Question: What jurisdiction, city, or county is the document associated with?
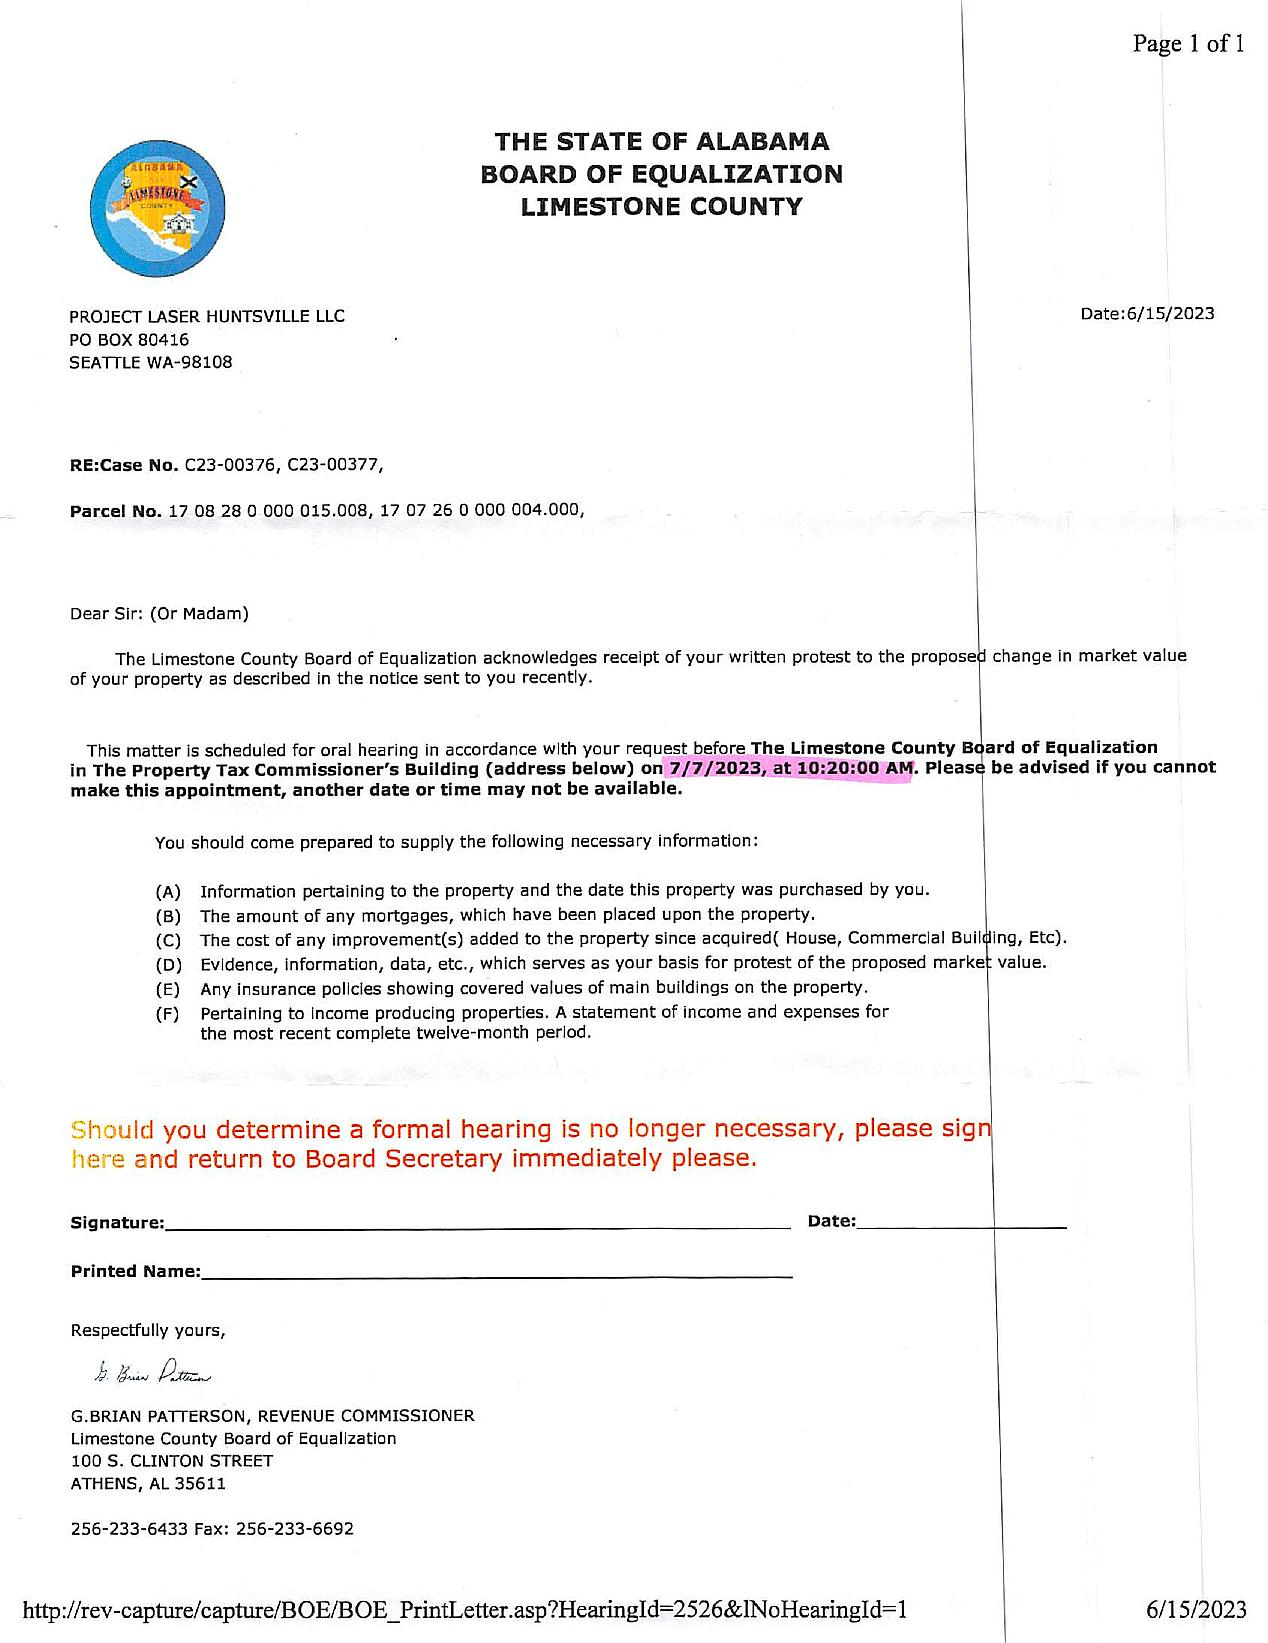
Answer: "Limestone County"